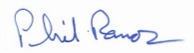
Signature of: philip ramos